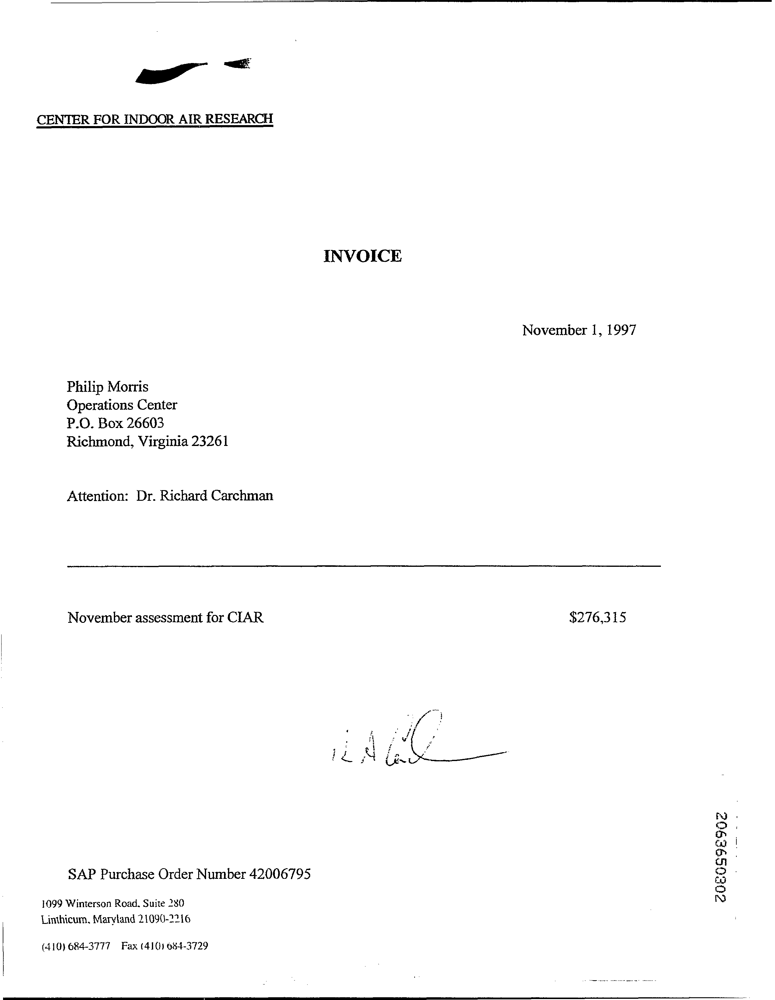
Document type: Invoice